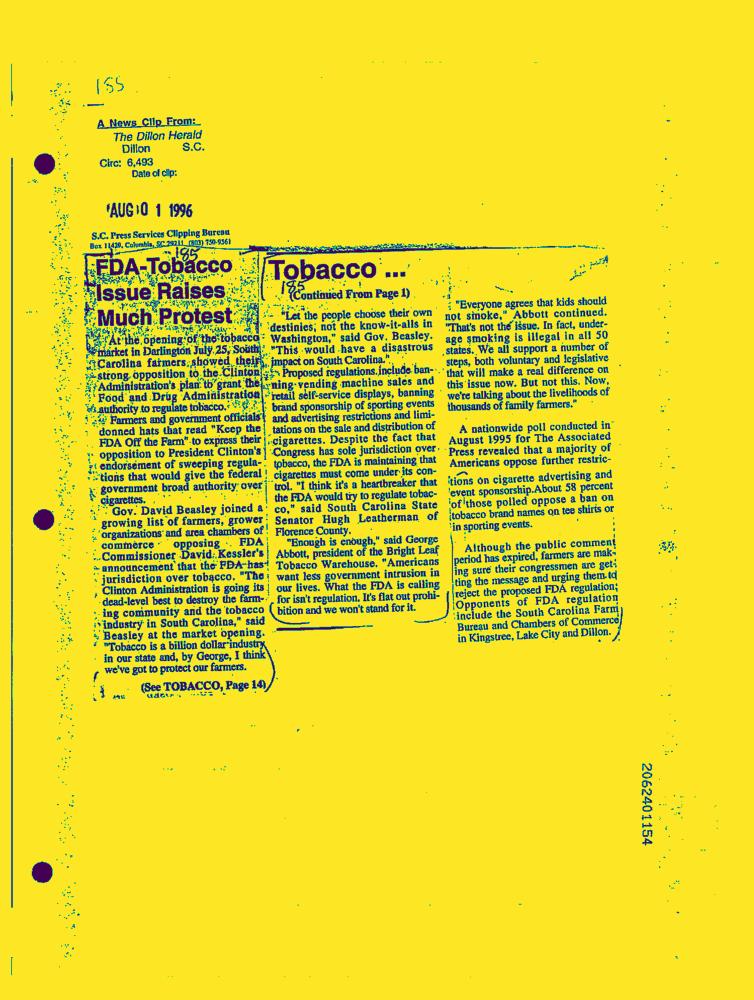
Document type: News-Article